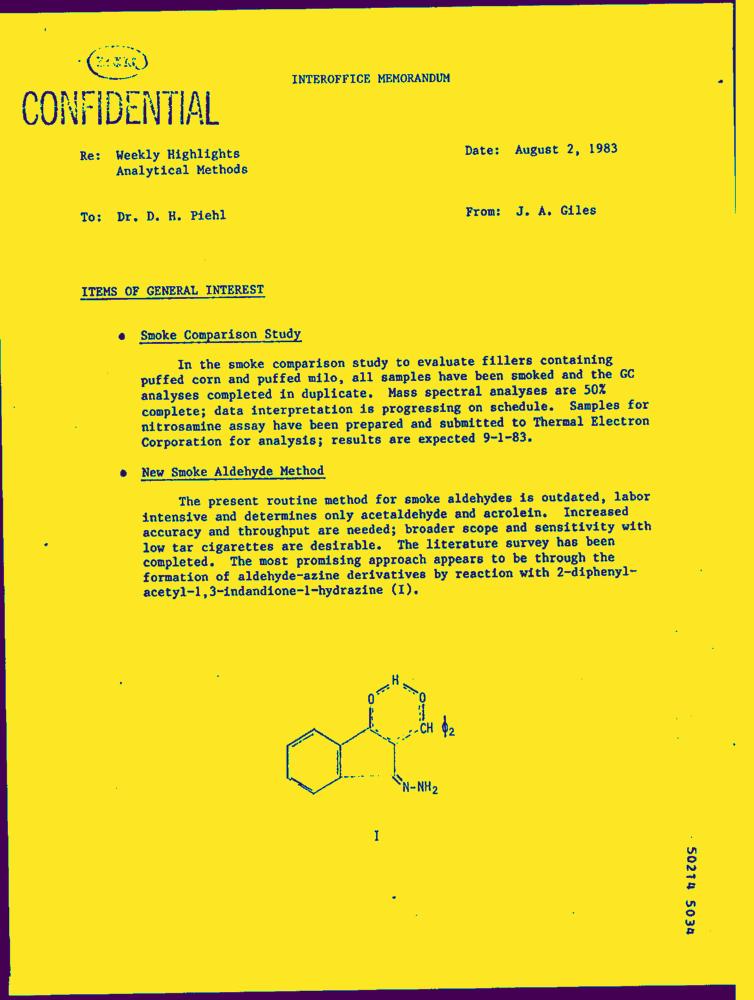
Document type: Letter-Doc